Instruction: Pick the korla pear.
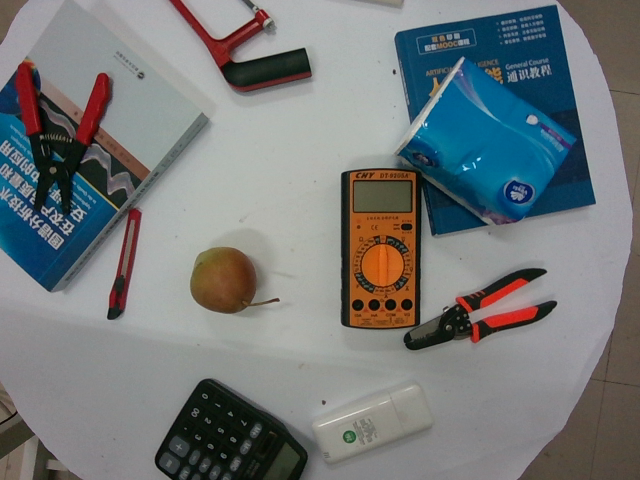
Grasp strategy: vertical